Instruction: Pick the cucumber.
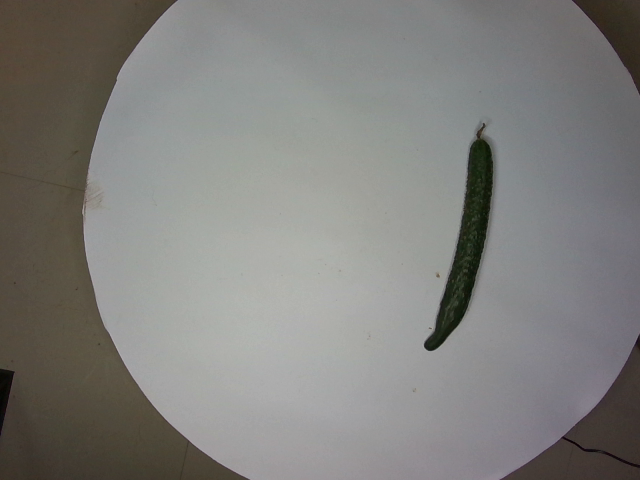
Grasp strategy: vertical